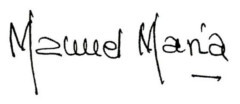
Signature of: manuel maría fernández teixeiro